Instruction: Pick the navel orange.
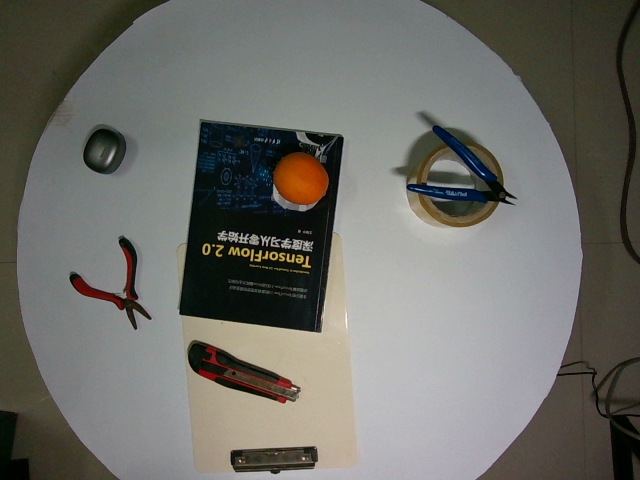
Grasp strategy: vertical